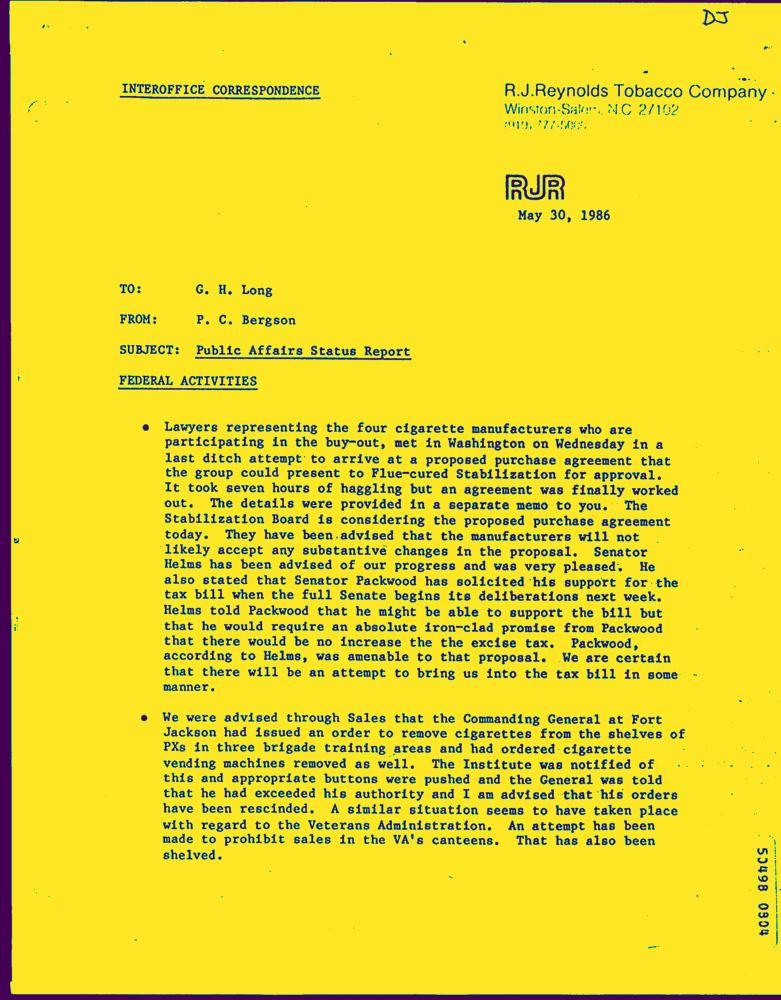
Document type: Letter-Doc